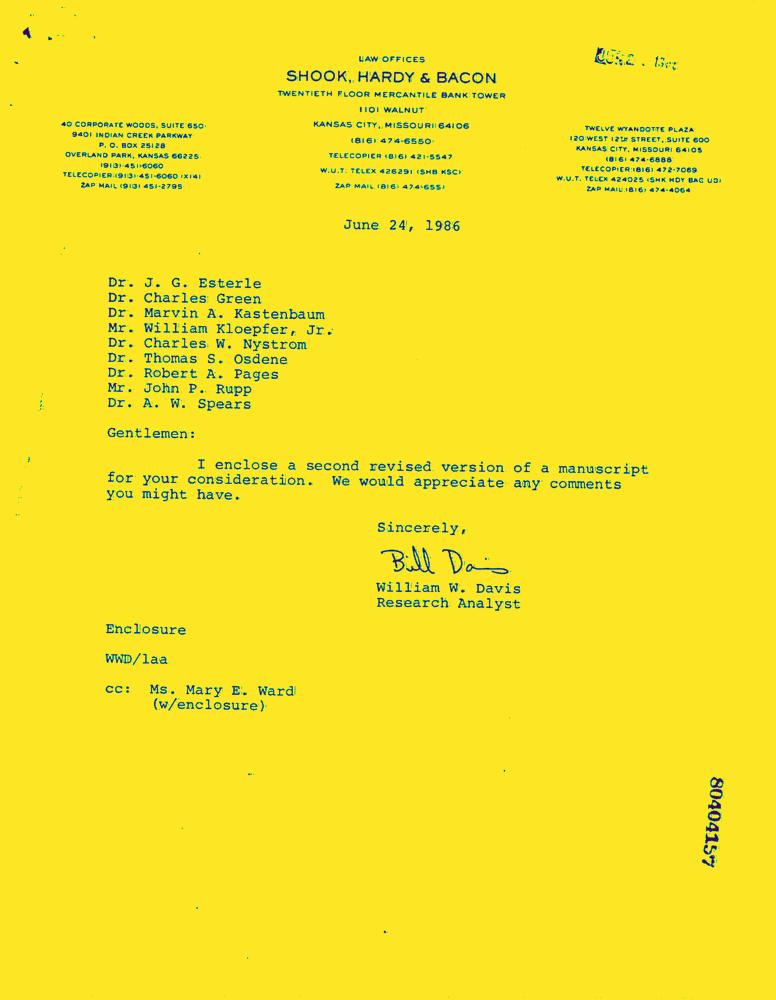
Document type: Letter-Doc